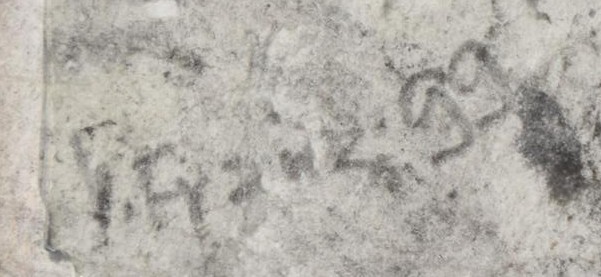
Signature of: vladimír franz